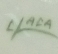
Signature of: conchita laca